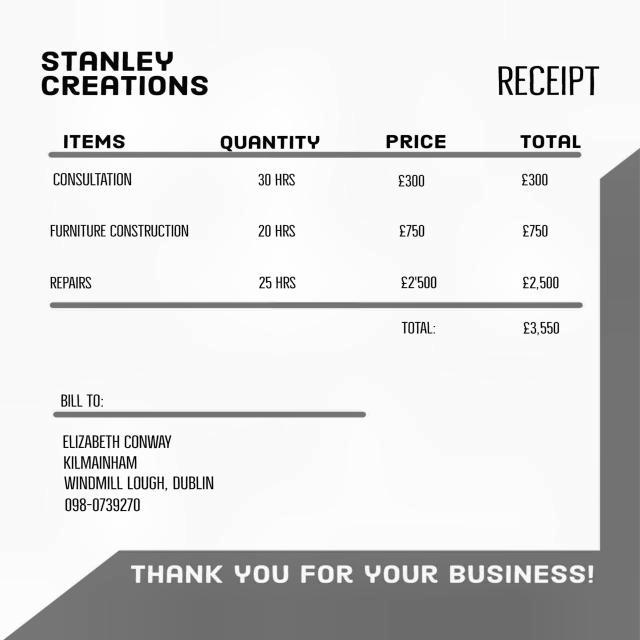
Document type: Invoice